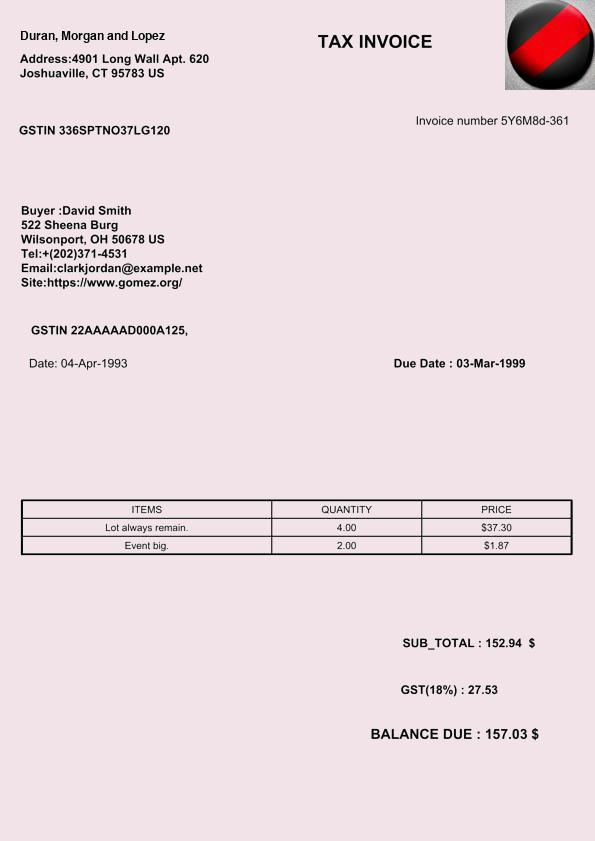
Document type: Invoice